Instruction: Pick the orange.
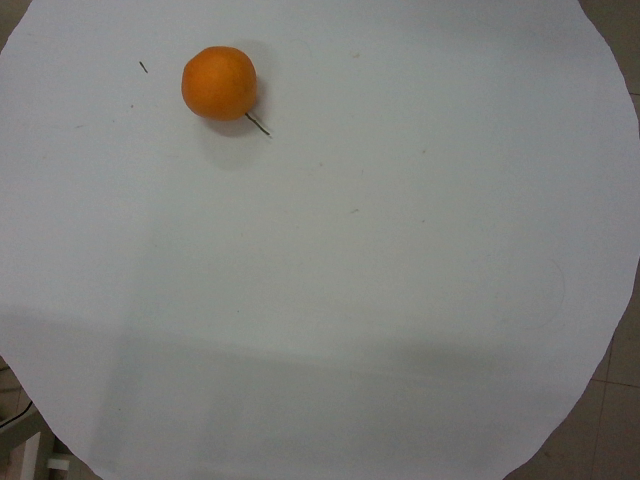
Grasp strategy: vertical